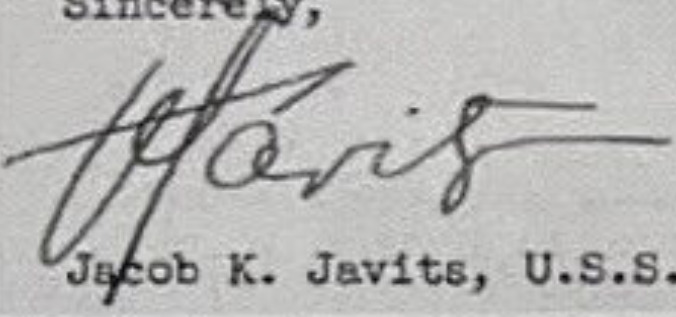
Signature of: jacob javits